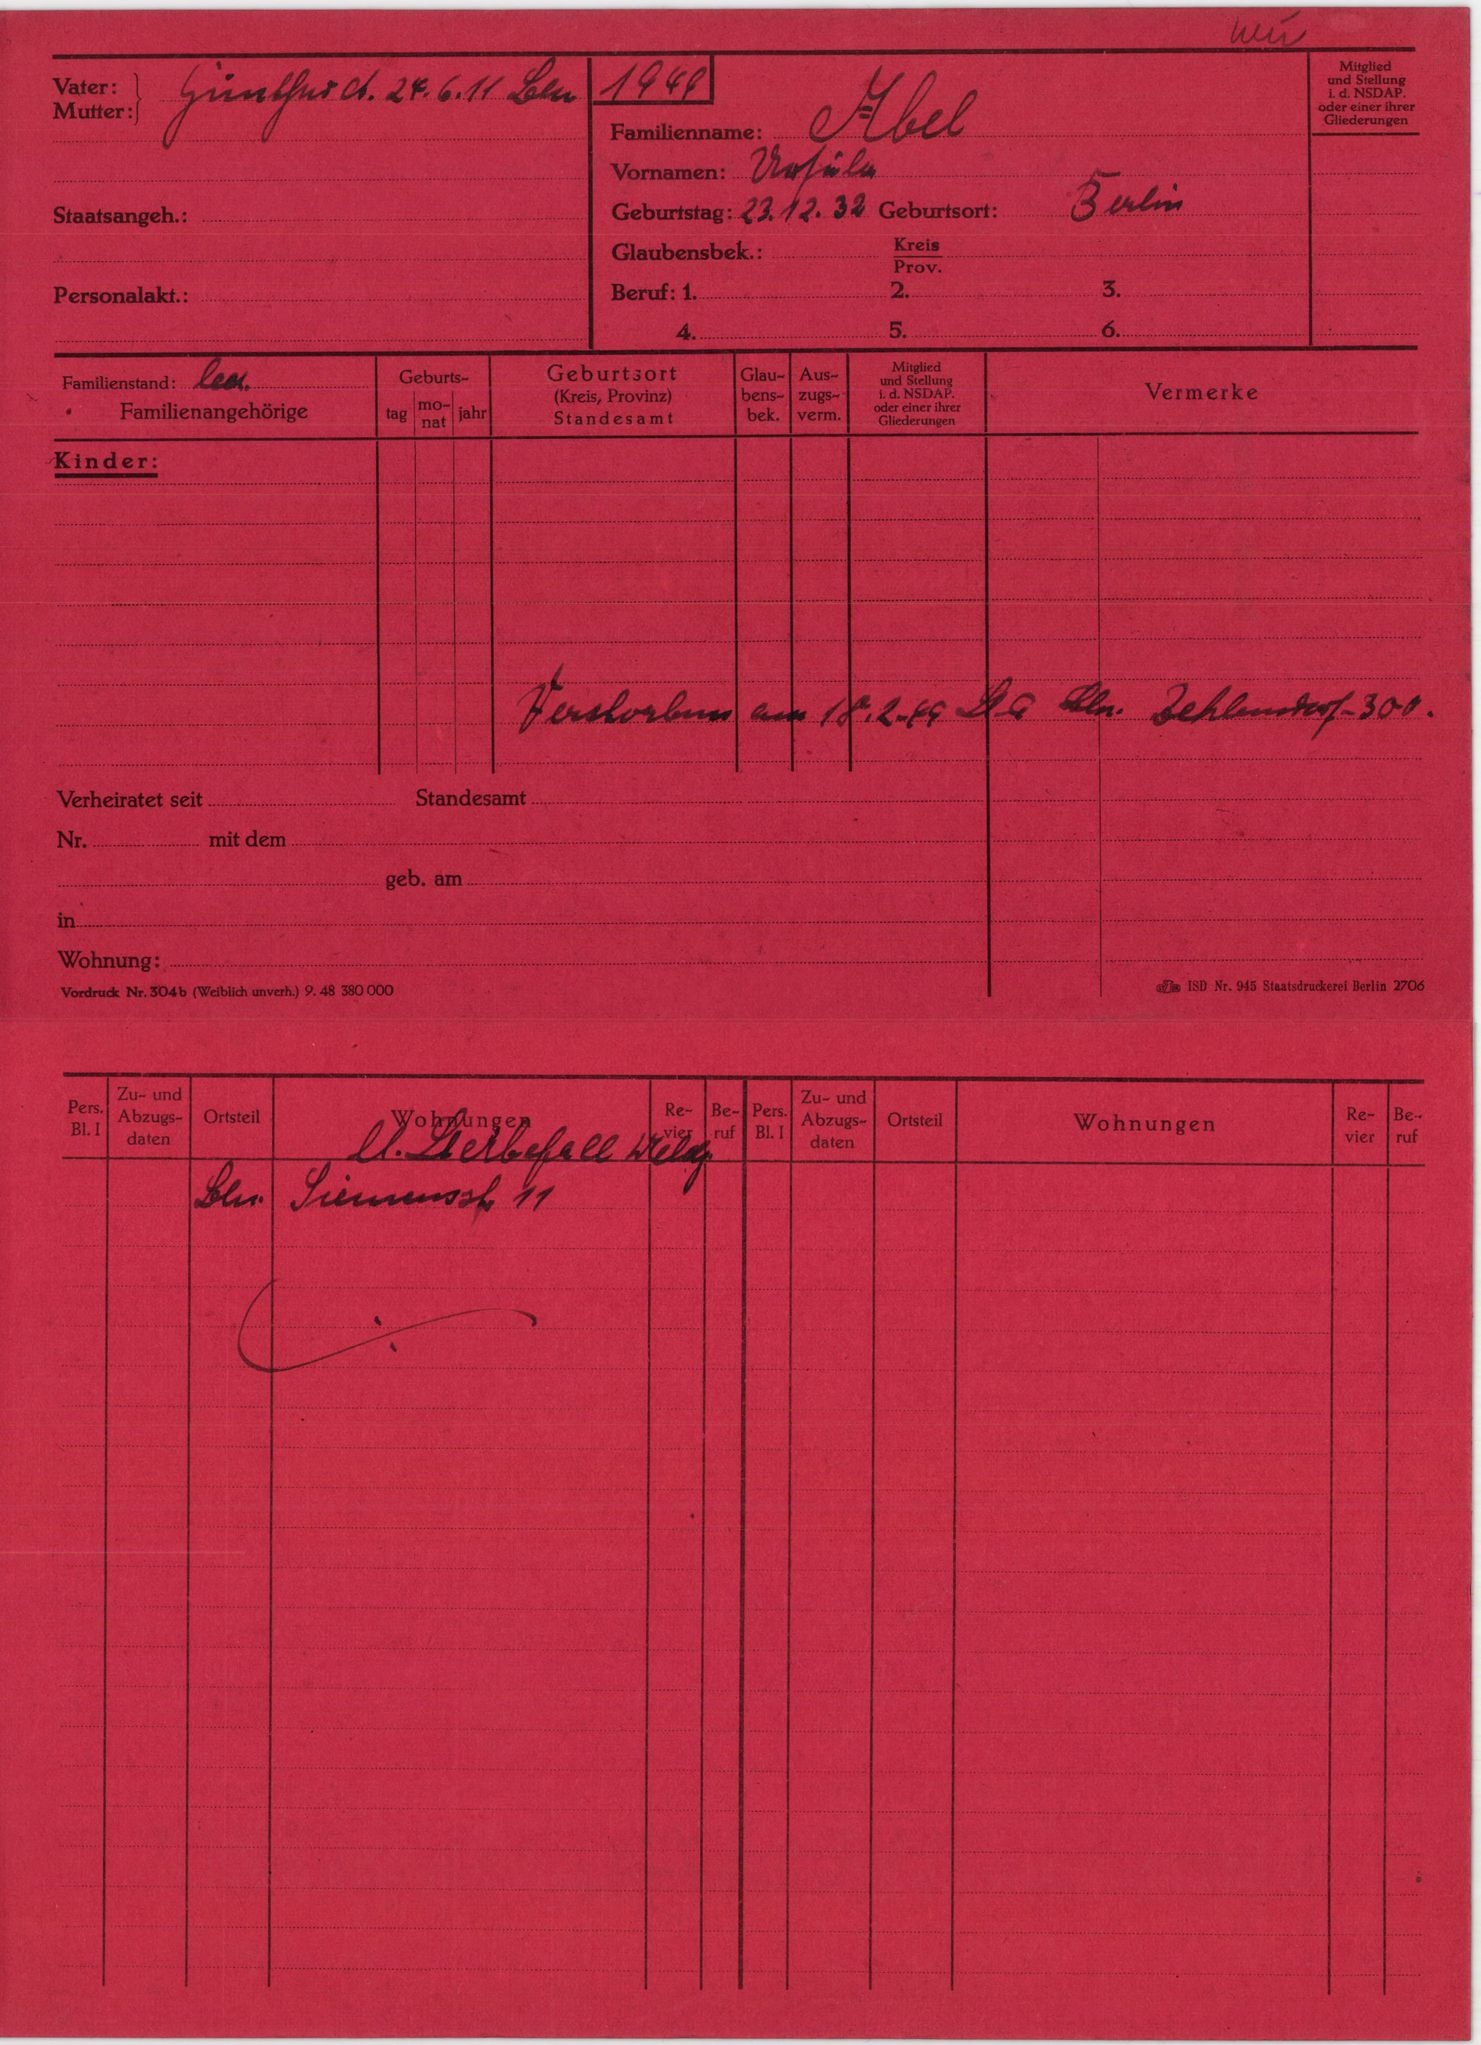
Abel